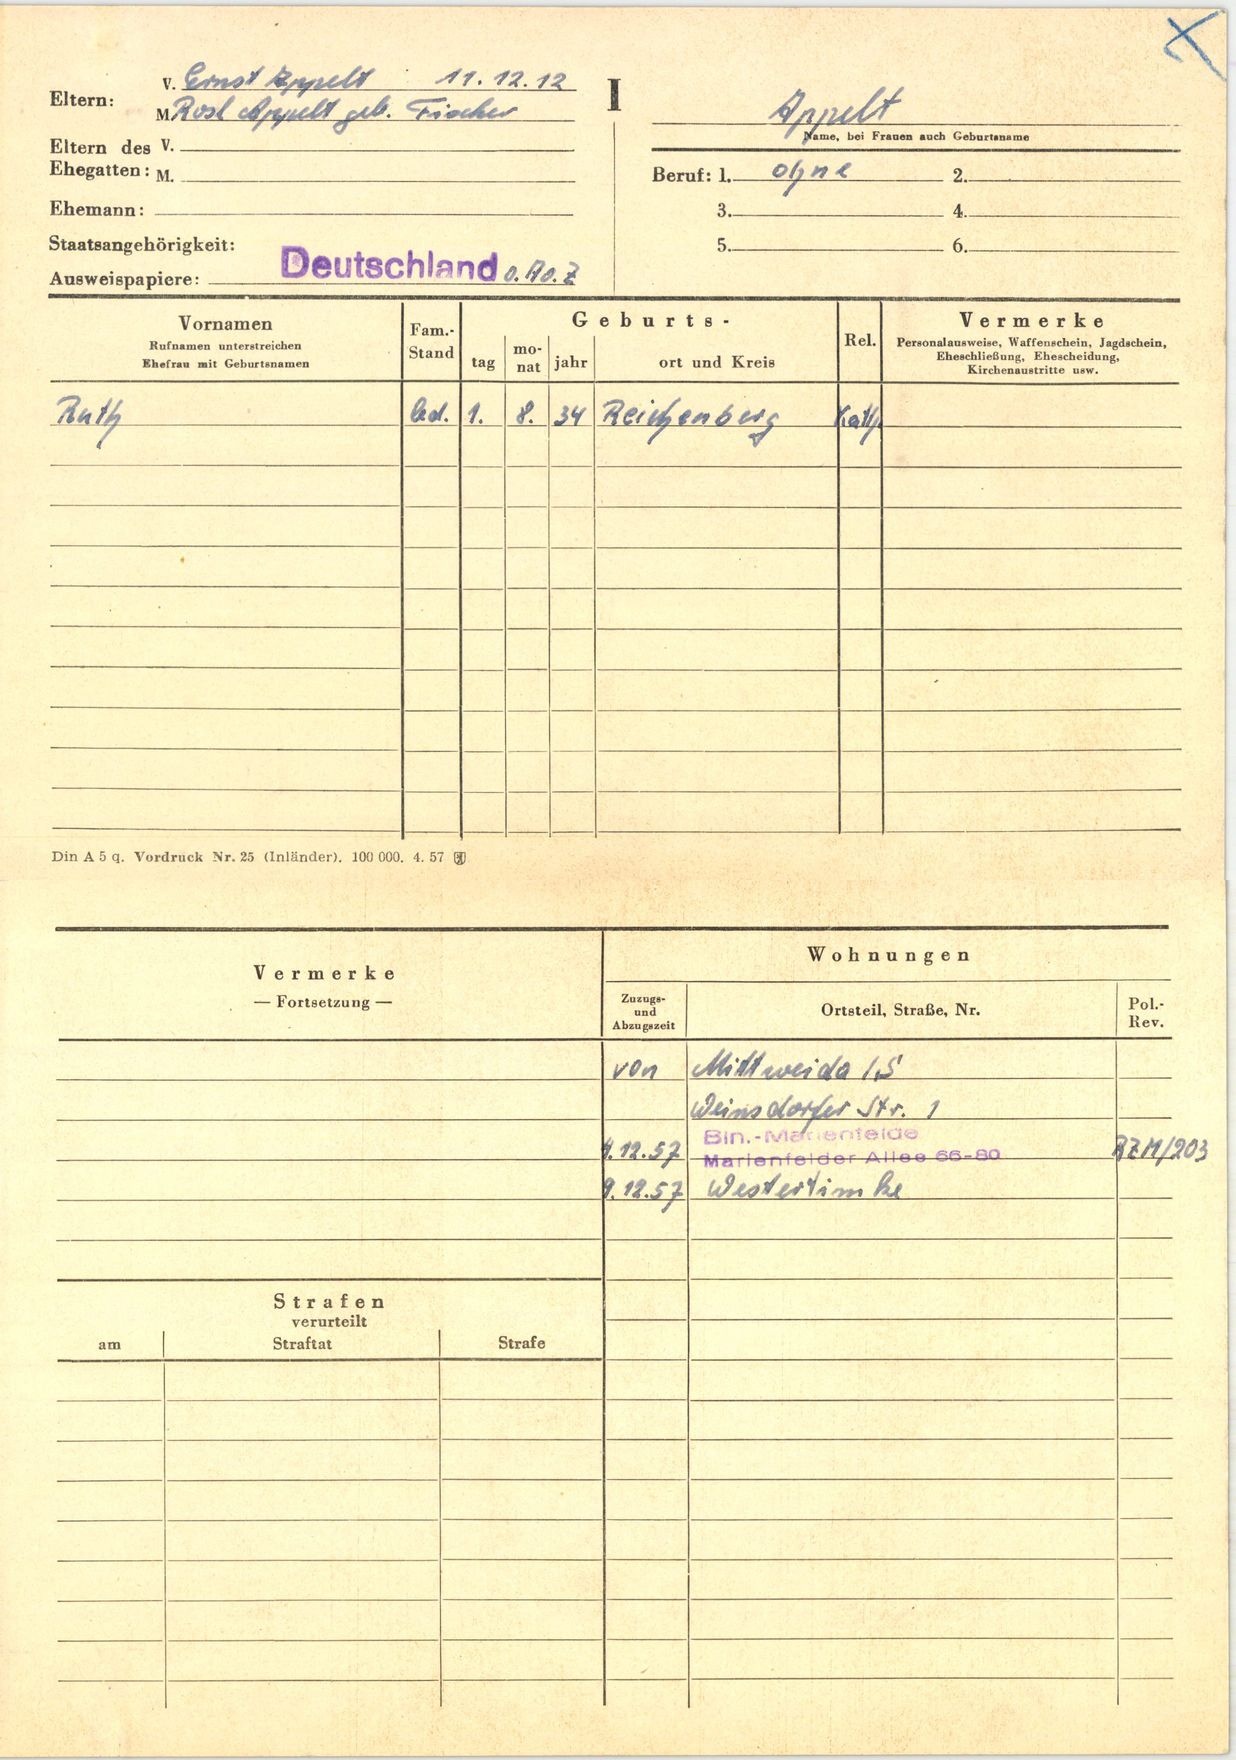
Appelt